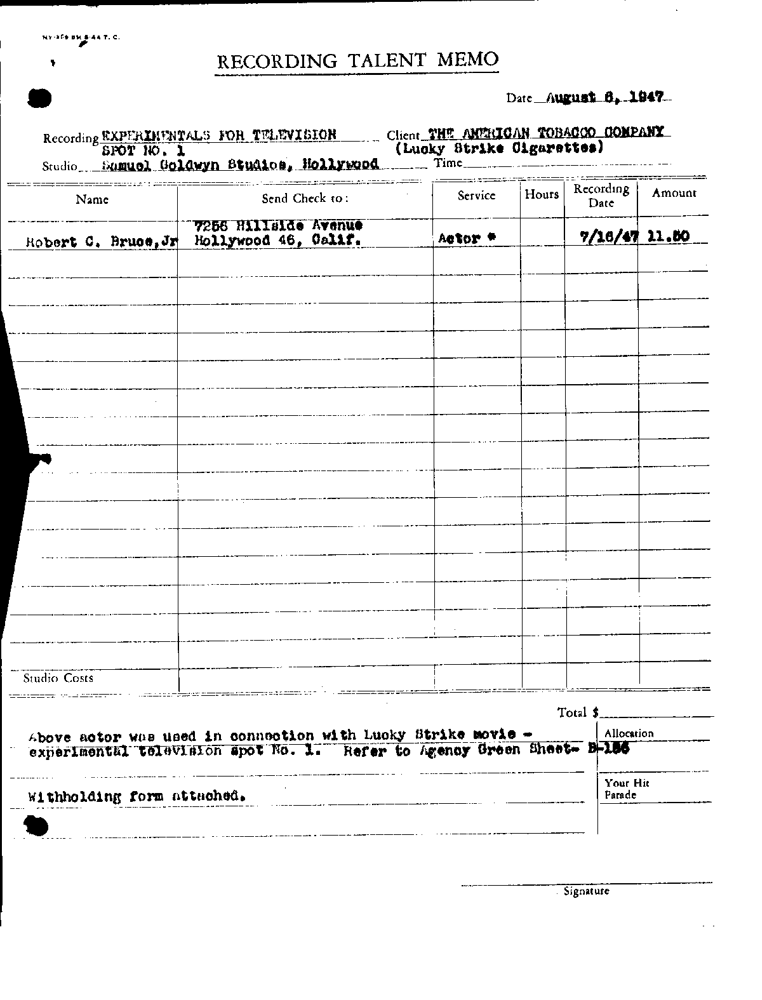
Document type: Invoice